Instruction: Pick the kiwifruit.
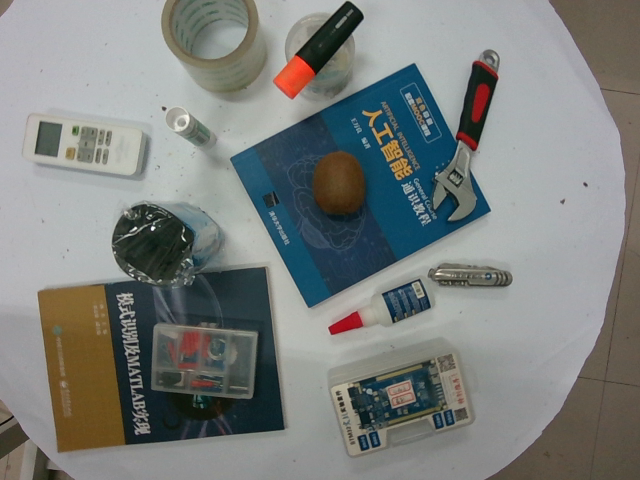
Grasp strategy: vertical